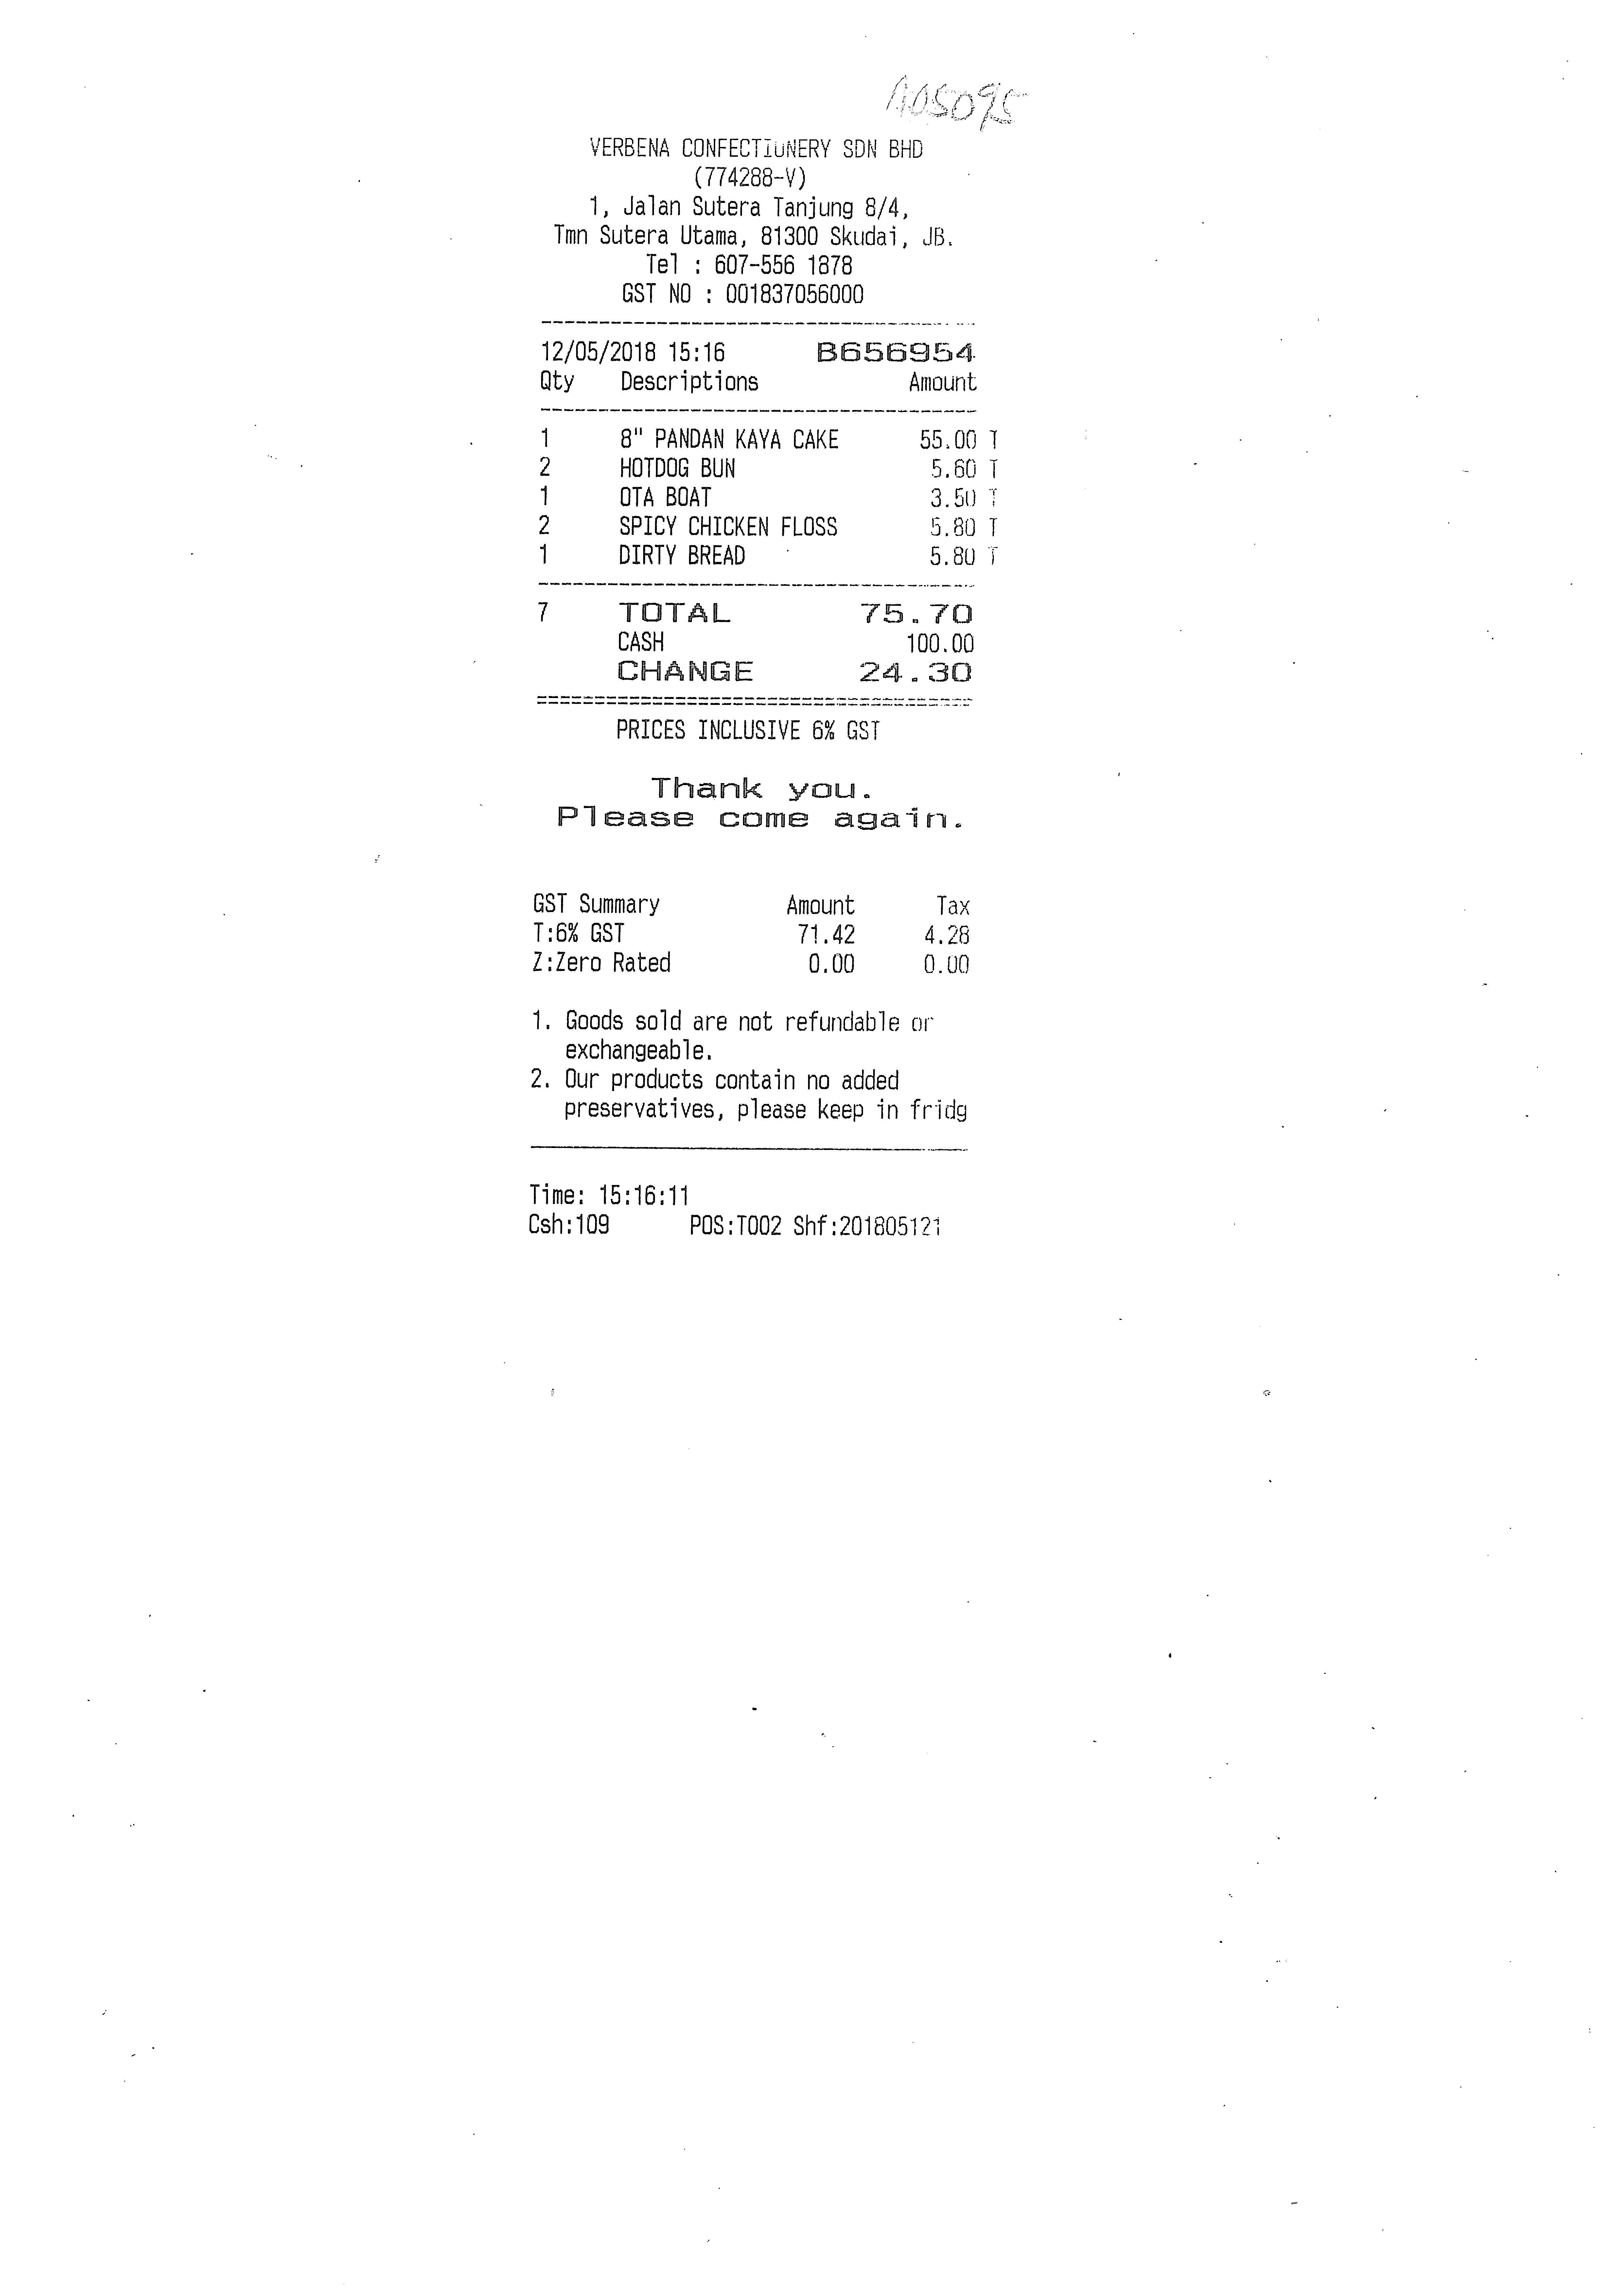
VERBENA CONFECTIONERY SDN BHD
(774288-V)
1, JALAN SUTERA TANJUNG 8/4,
TMN SUTERA UTAMA, 81300 SKUDAI, JB.
TEL : 607-556 1878
GST NO : 001837056000
12/05/2018 15:16
QTY
B656954
AMOUNT
1
2
1
2
1
8" PANDAN KAYA CAKE
HOTDOG BUN
OTA BOAT
SPICY CHICKEN FLOSS
DIRTY BREAD
55.00 T
5.60 T
3.50 T
5.80 T
5.80 T
7
TOTAL
75.70
CASH
100.00
CHANGE
24.30
PRICES INCLUSIVE 6% GST
THANK YOU.
PLEASE COME AGAIN.
GST SUMMARY
T:6% GST
Z:ZERO RATED
1. GOODS SOLD ARE NOT REFUNDABLE OR
EXCHANGEABLE.
2. OUR PRODUCTS CONTAIN NO ADDED
PRESERVATIVES, PLEASE KEEP IN FRIDG
TIME: 15:16:11
CSH:109
DESCRIPTIONS
AMOUNT
TAX
71.42
4.28
0.00
0.00
POS:T002 SHF:201805121